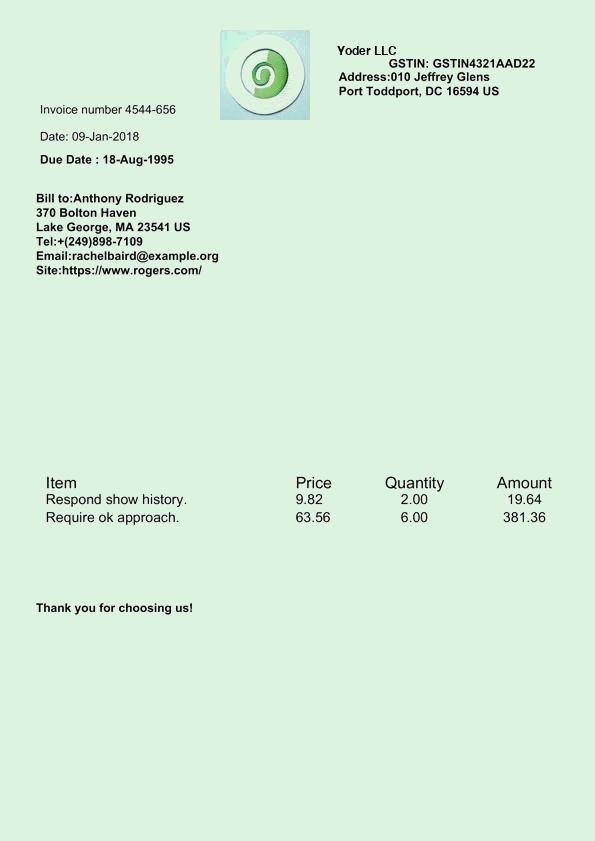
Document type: Invoice